Question: Which state is mentioned in the document?
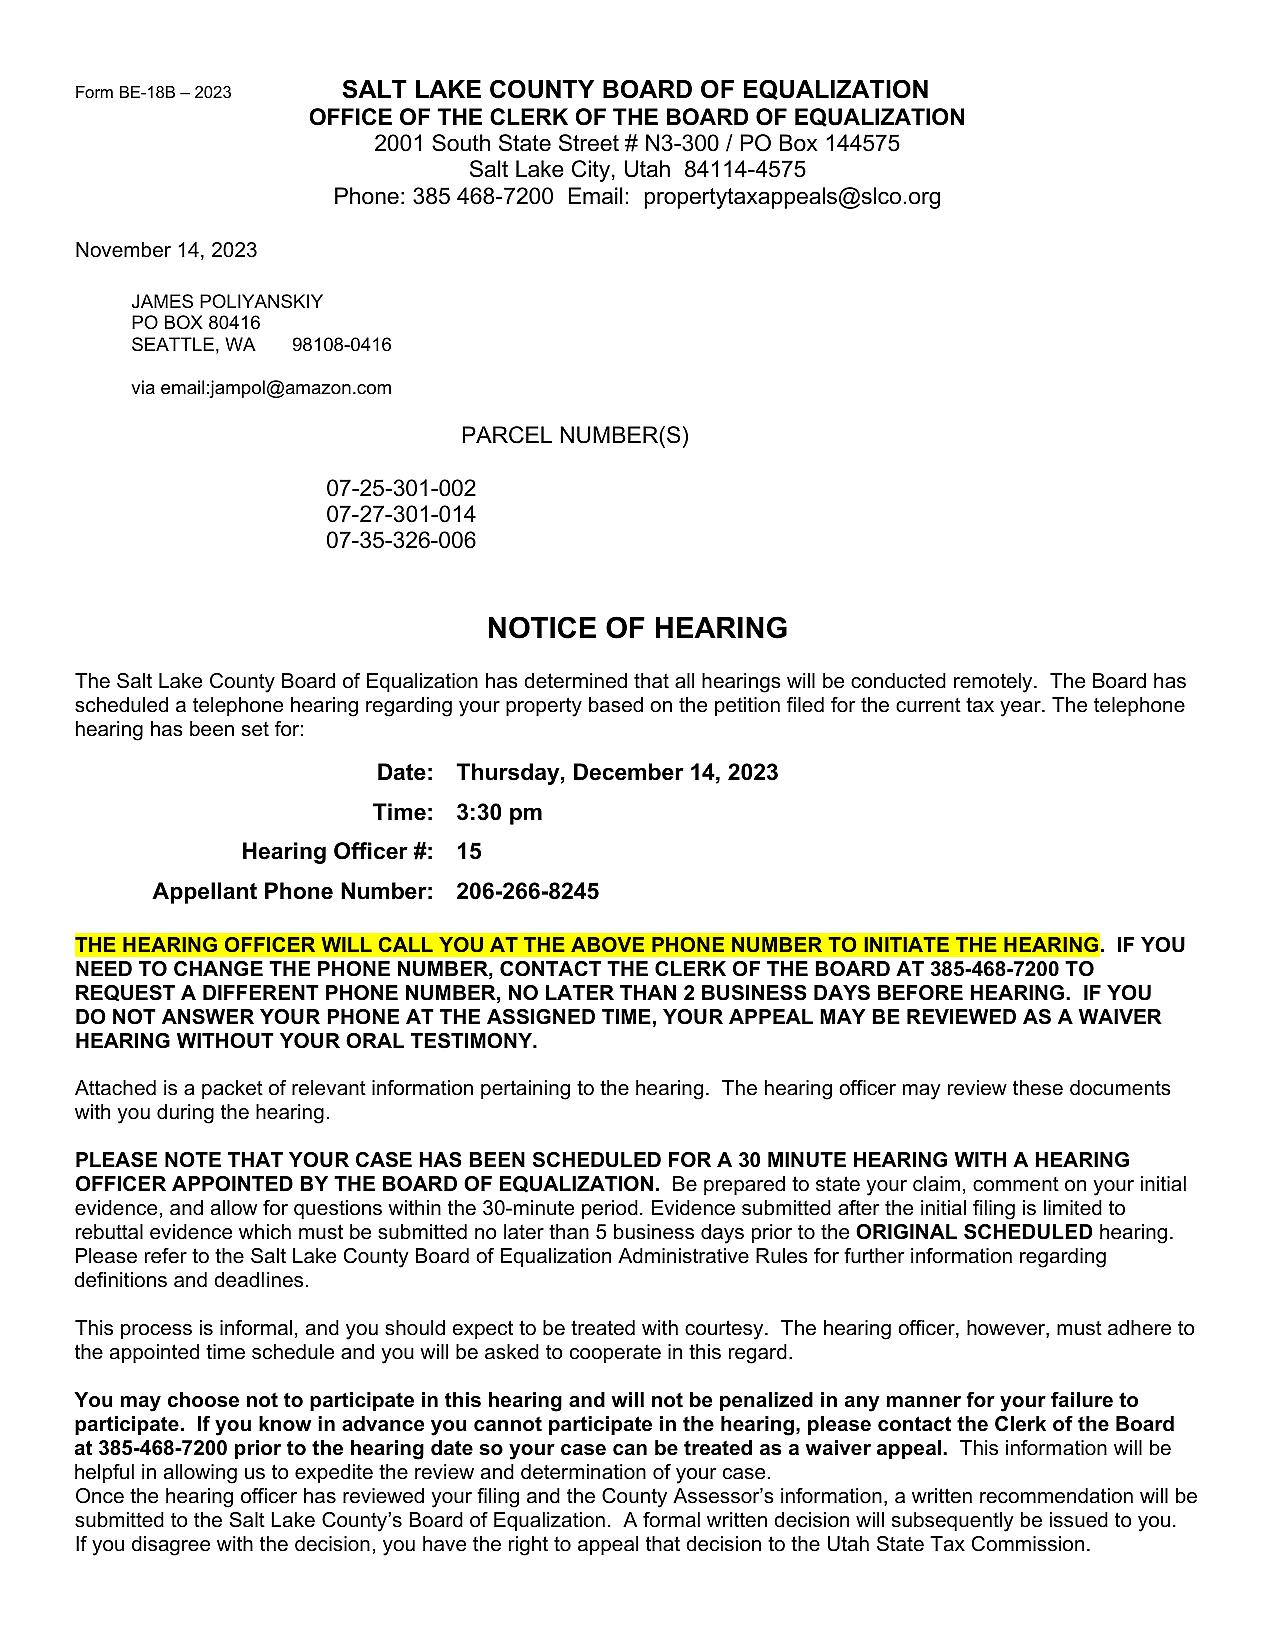
Answer: "Utah"